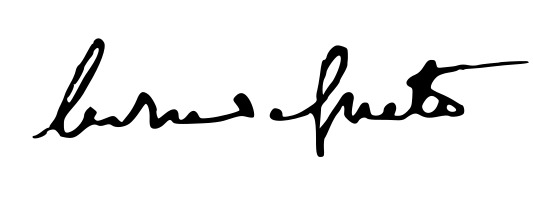
Signature of: martin michel charles gaudin